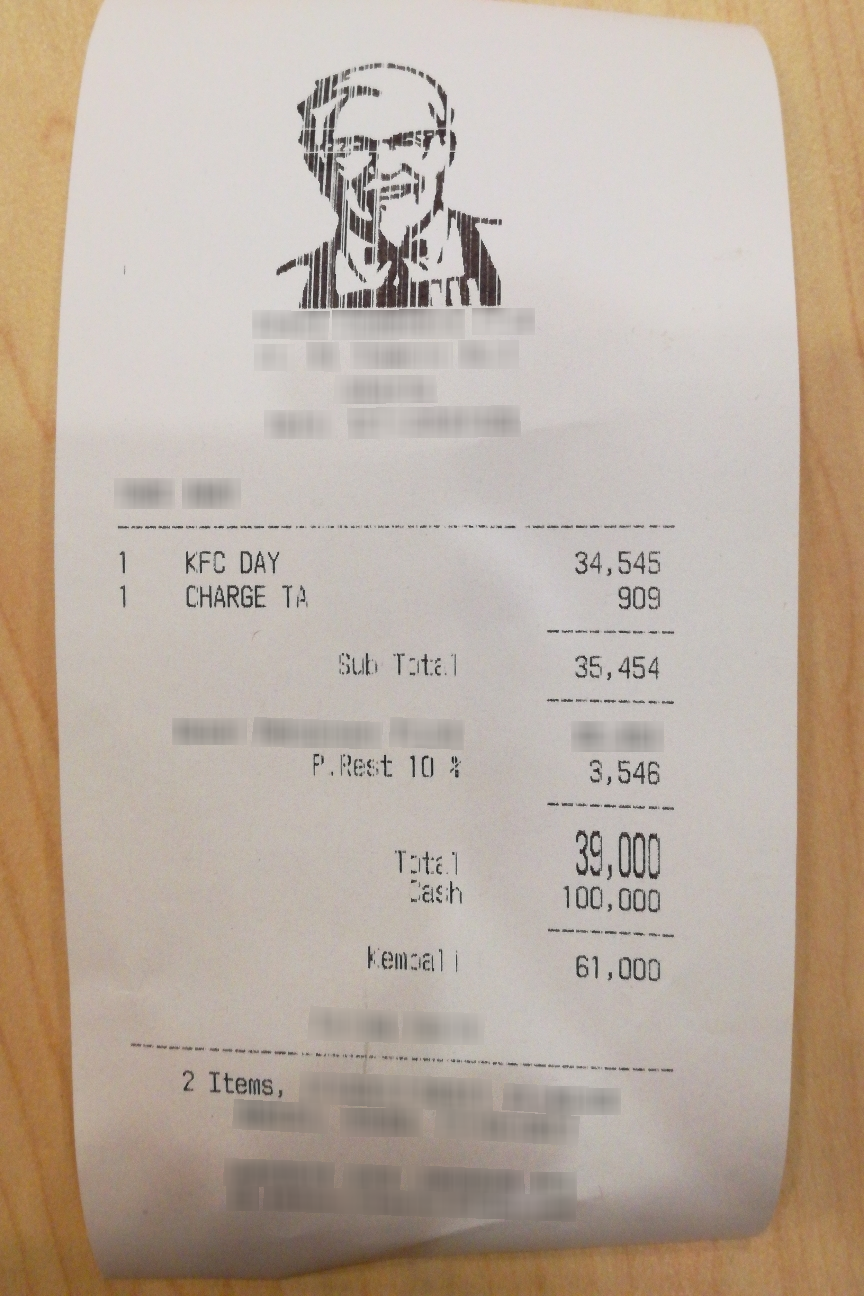
Extraction:
receipt: line_items: name: KFC DAY
price: 34,545
qty: 1
name: CHARGE TA
price: 909
qty: 1
subtotal: 35,454
tax: 3,546
total: 39,000